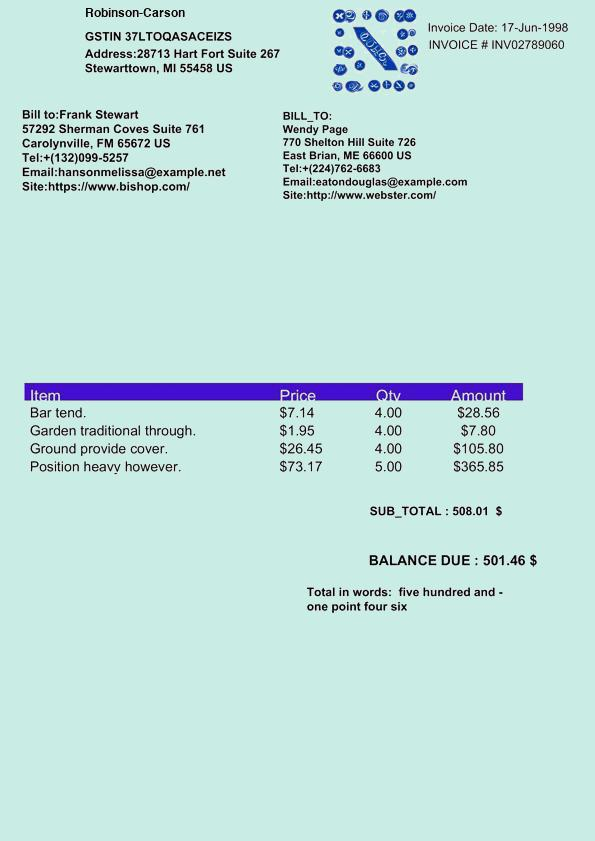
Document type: Invoice